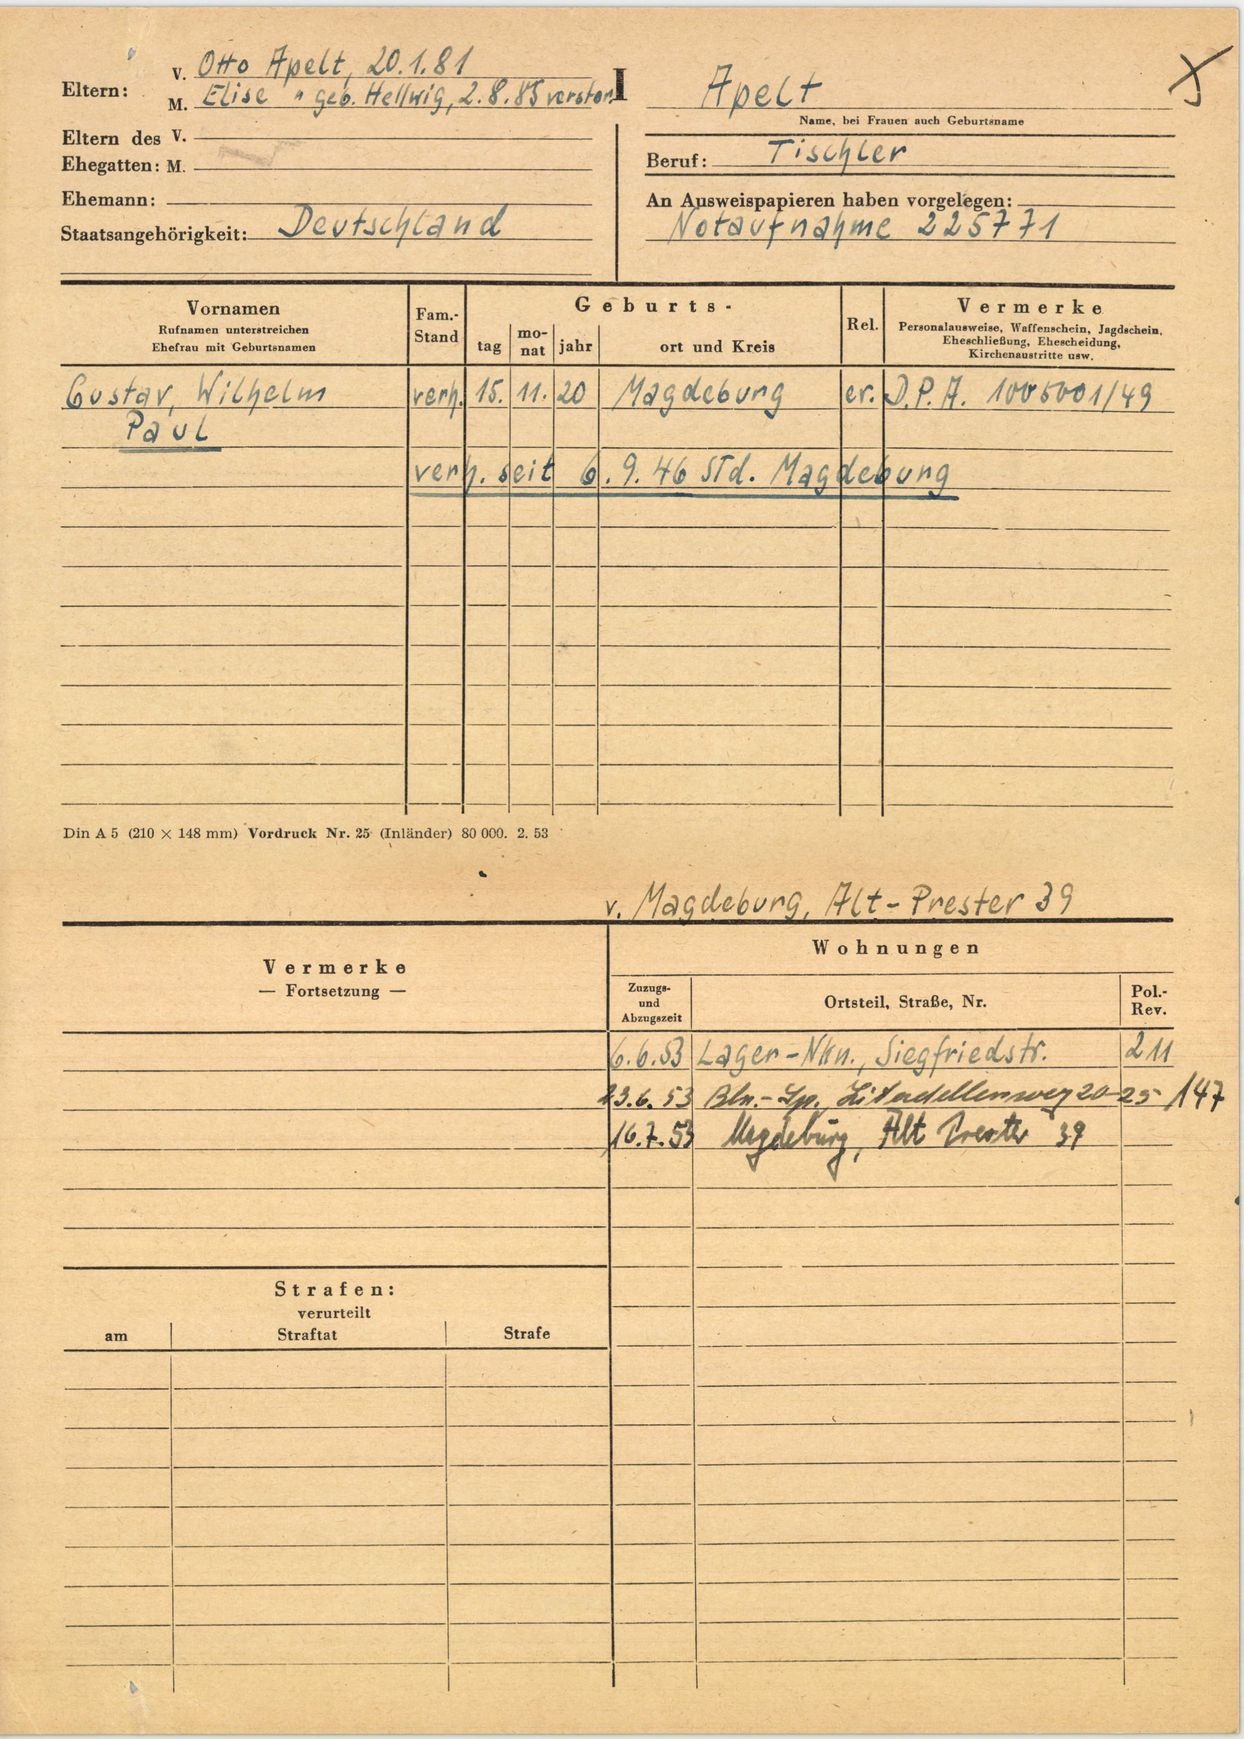
Apelt